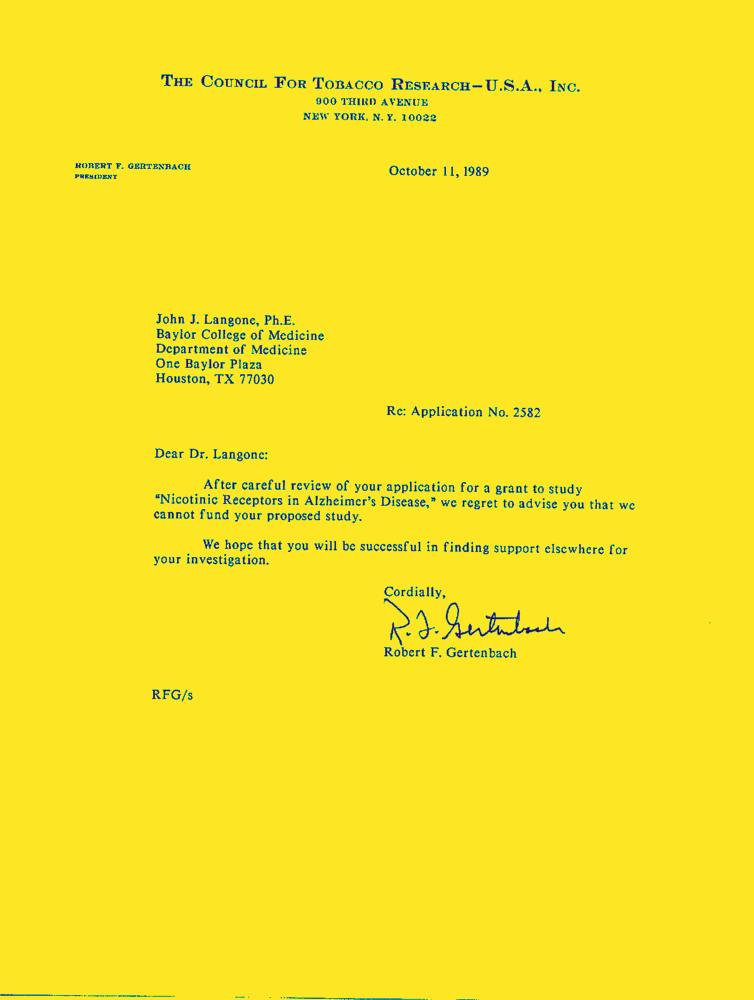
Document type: Letter-Doc